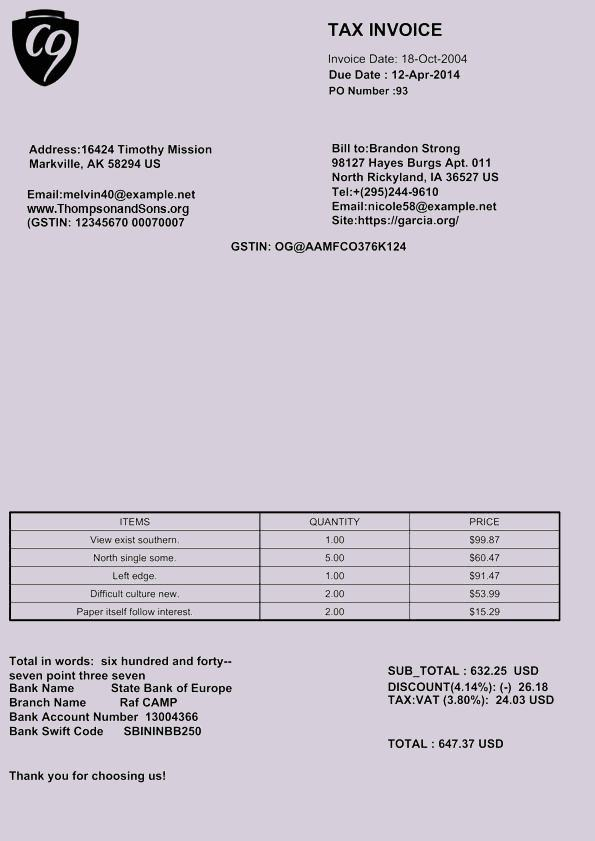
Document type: Invoice